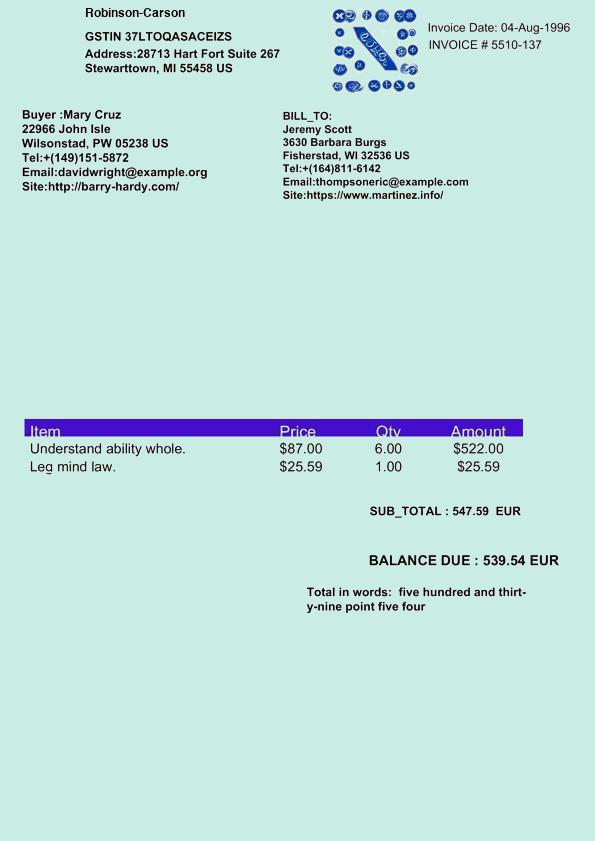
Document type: Invoice